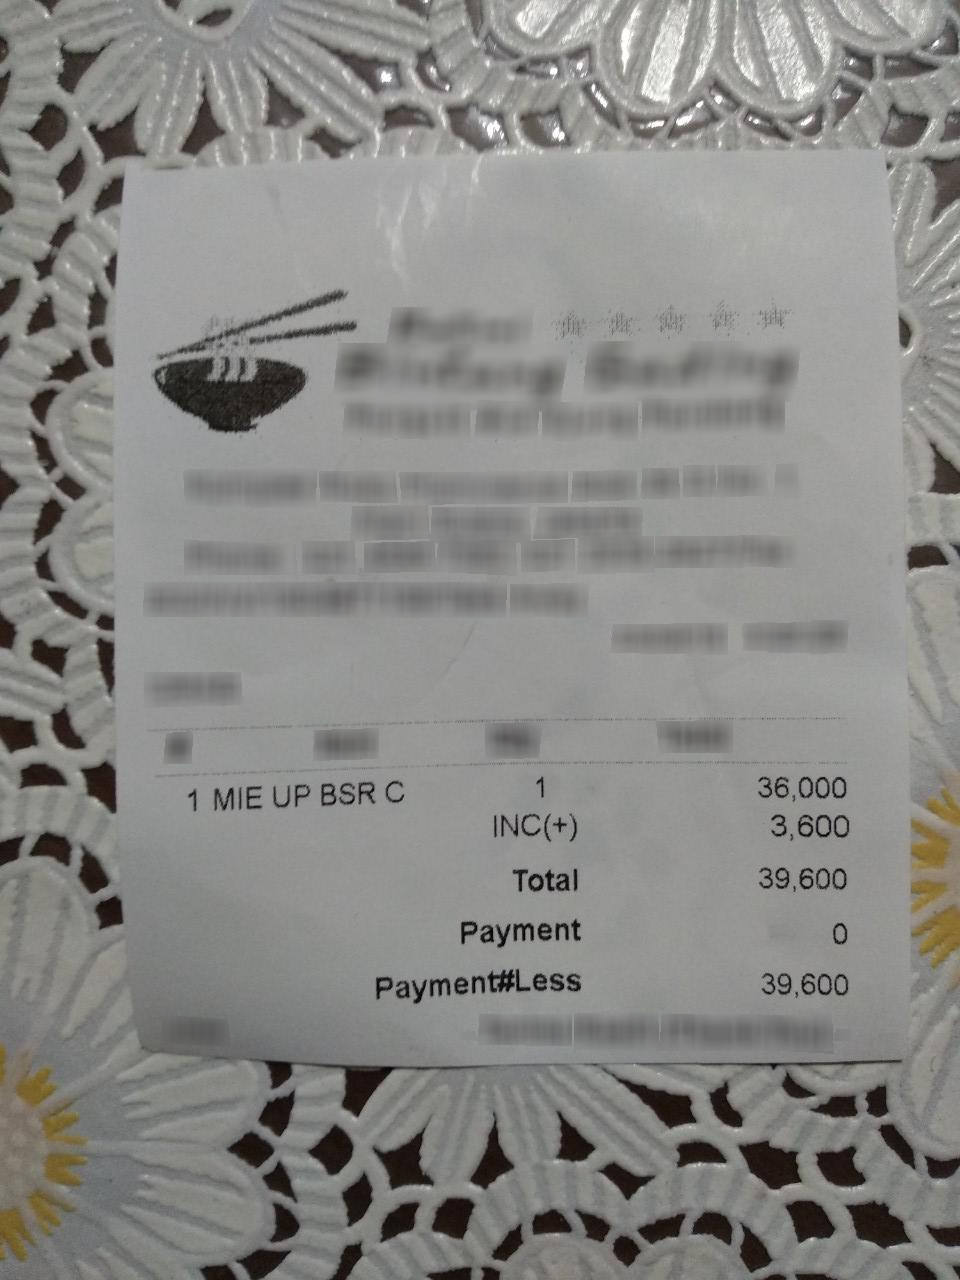
Number of items: 3
Tax: 3,600
Total: 39,600
OCR text regions:
text: 1
text: MIE
text: UP
text: BSR
text: C
text: 1
text: 36,000
text: INC(+)
text: 3,600
text: Total
text: 39,600
text: Payment
text: 0
text: Payment#Less
text: 39,600